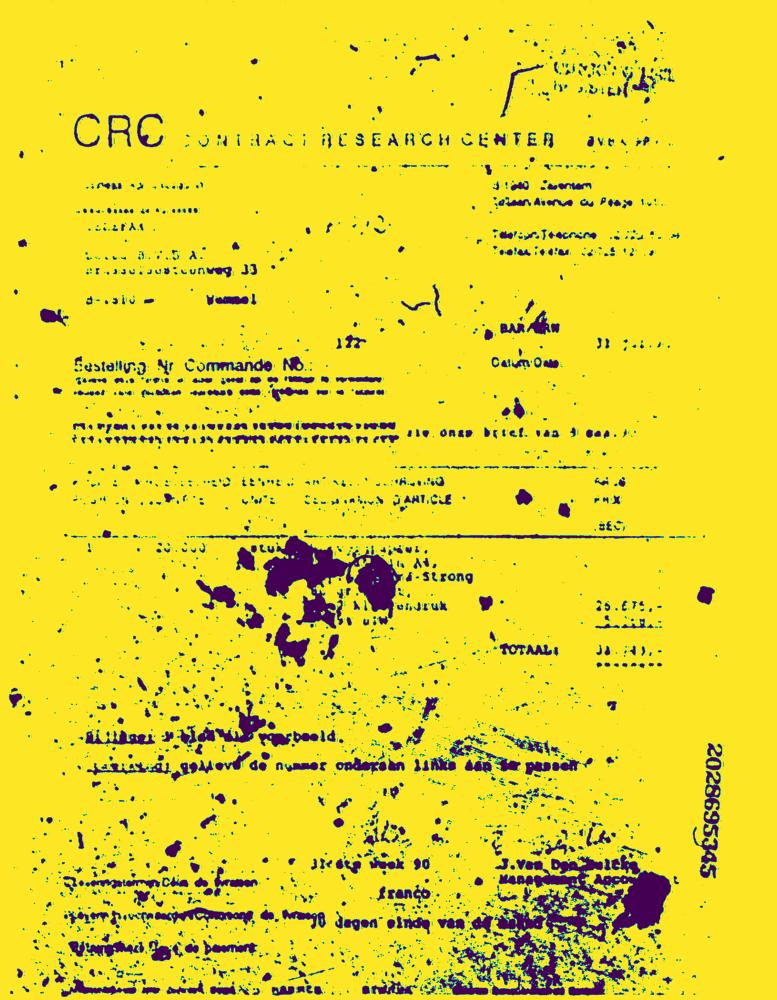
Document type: Invoice-Doc